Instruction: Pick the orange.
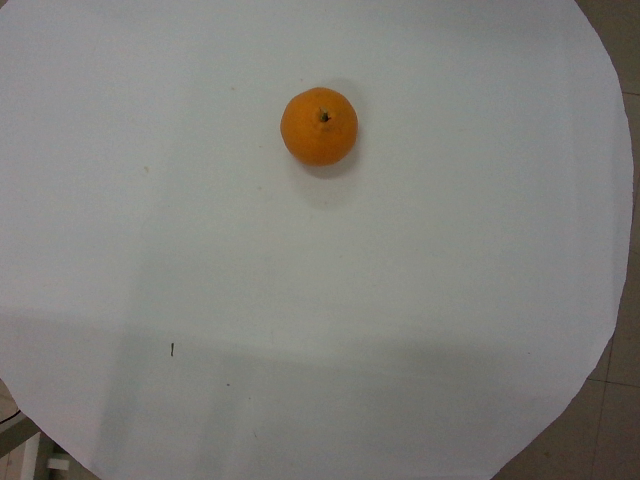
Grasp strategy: vertical